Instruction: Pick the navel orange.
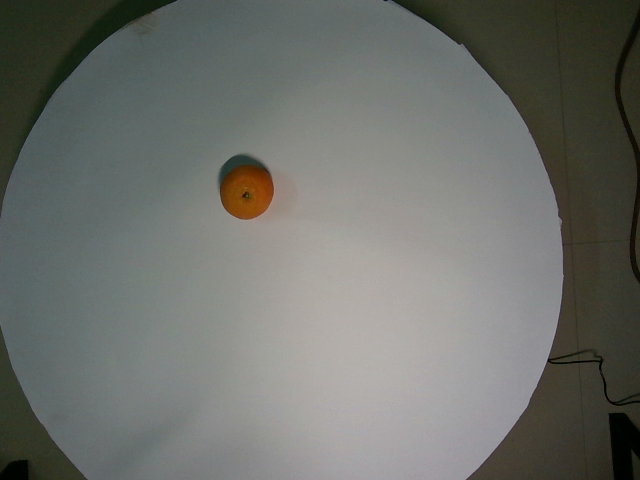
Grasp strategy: vertical